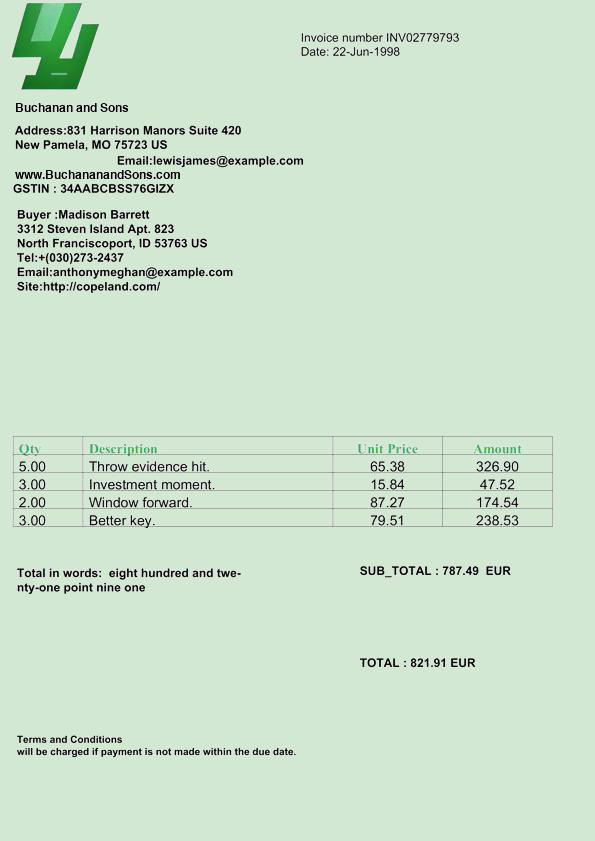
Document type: Invoice